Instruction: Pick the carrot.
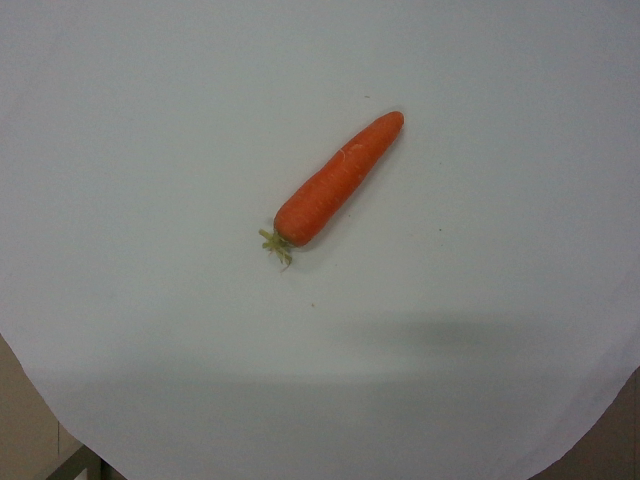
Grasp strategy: vertical